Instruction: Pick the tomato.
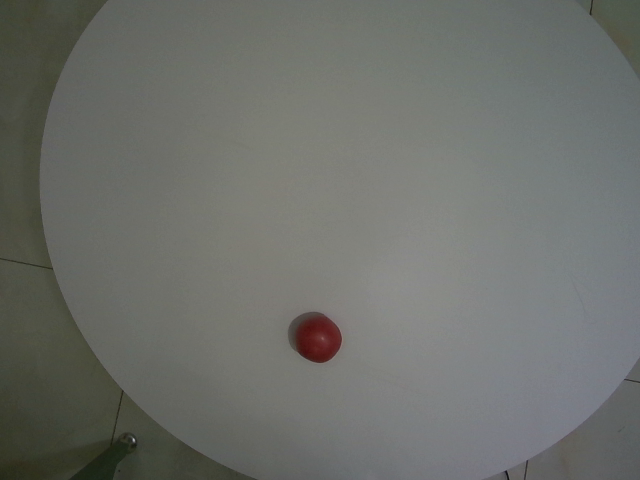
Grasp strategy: vertical